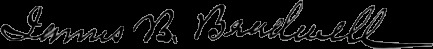
Signature of: james b bradwell